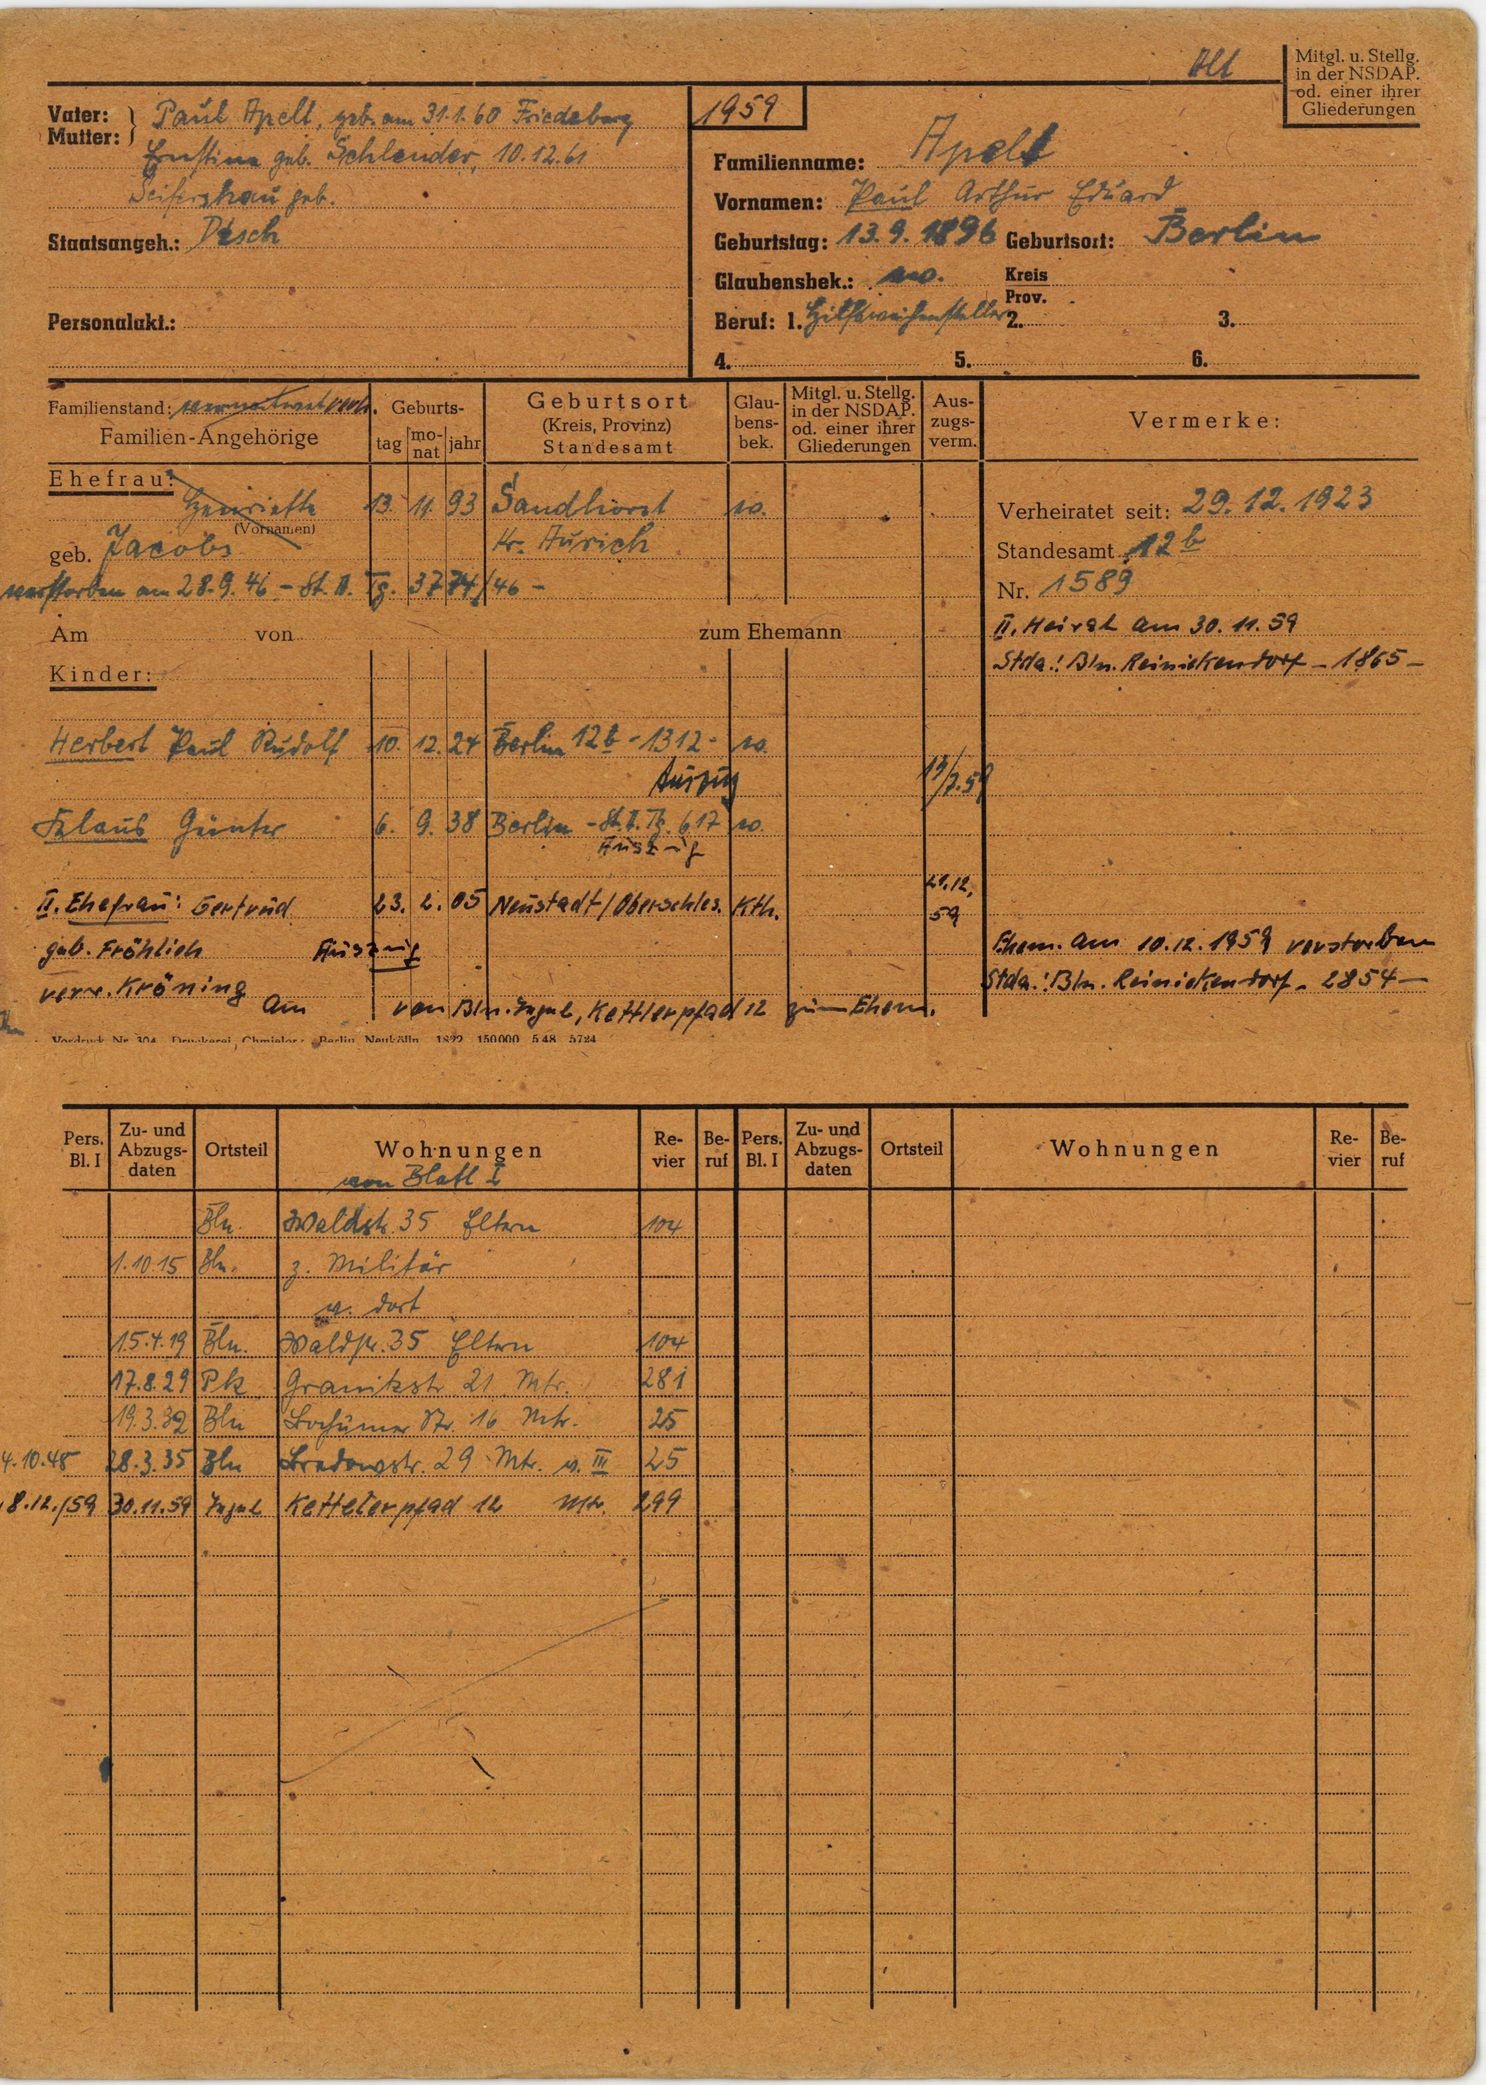
Apelt